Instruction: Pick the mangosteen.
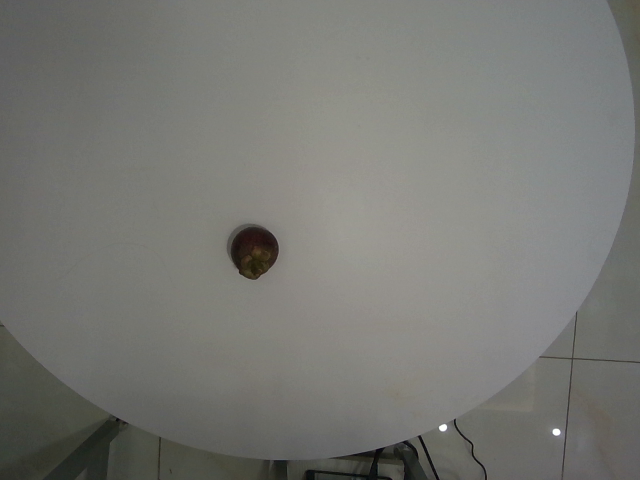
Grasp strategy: vertical